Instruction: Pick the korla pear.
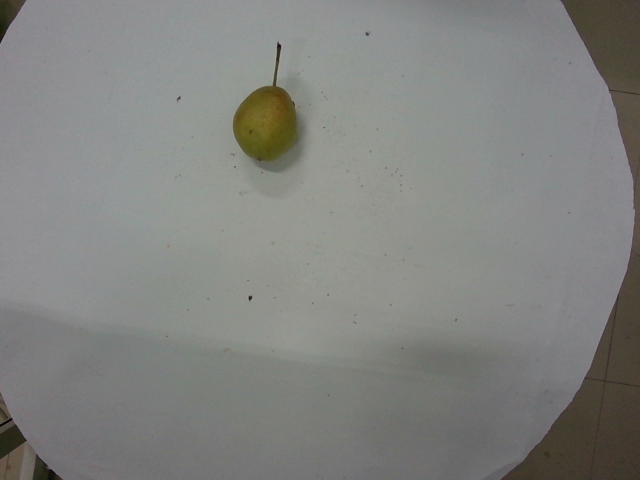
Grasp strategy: vertical